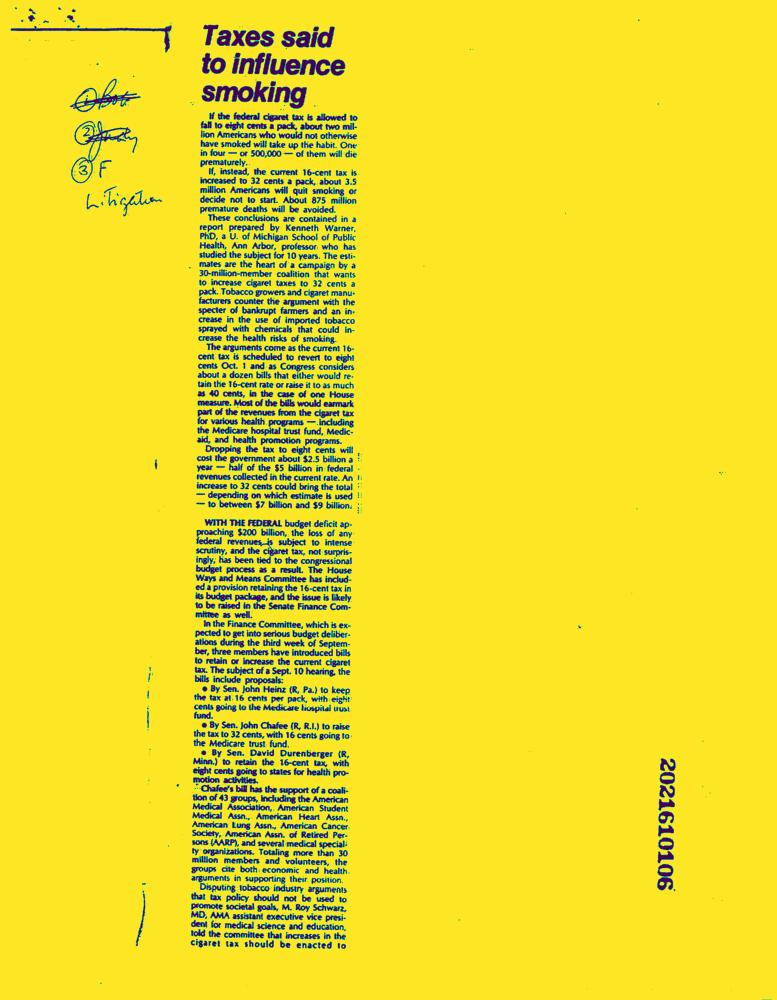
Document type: News-Article